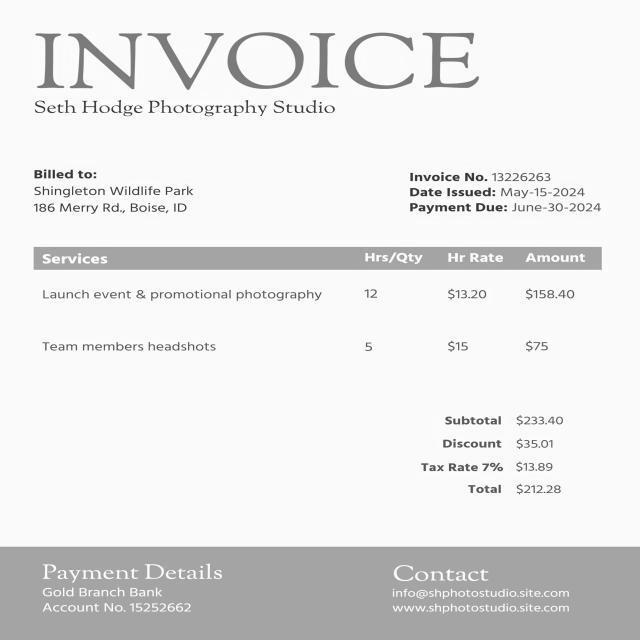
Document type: Invoice